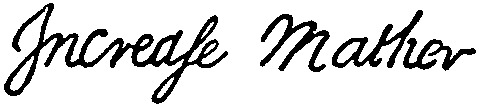
Signature of: increase mather